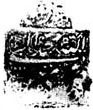
Signature of: agha mohammad khan qajar